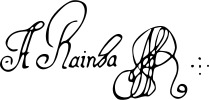
Signature of: maria i of portugal